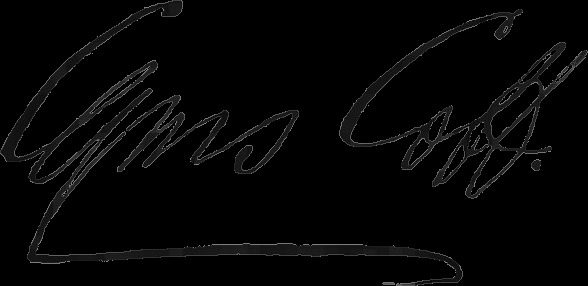
Signature of: cyrus cobb